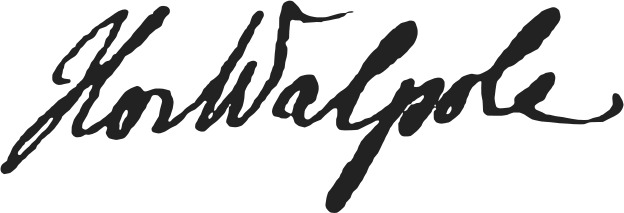
Signature of: achille vicart